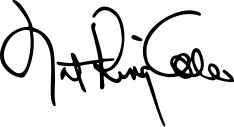
Signature of: nat king cole